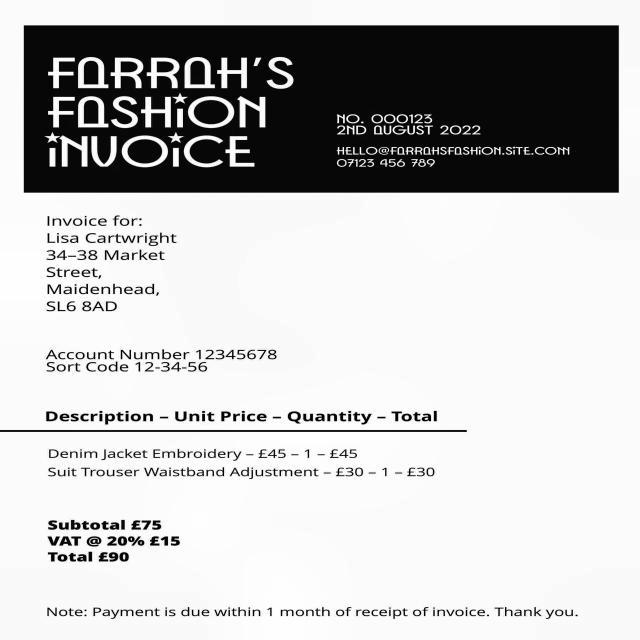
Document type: Invoice